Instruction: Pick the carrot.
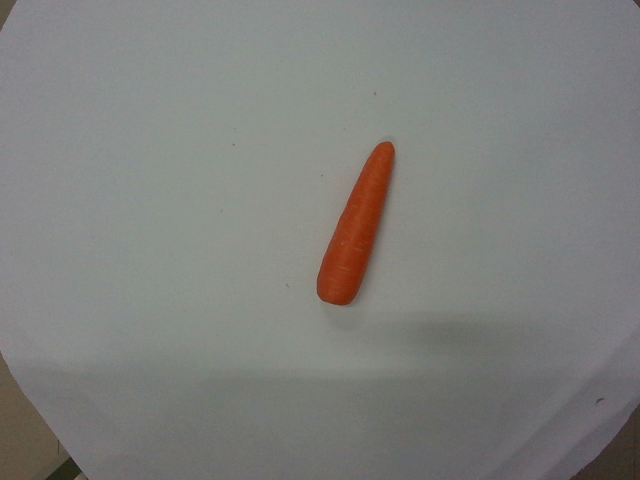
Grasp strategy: vertical